Question: Describe the condition in detail:
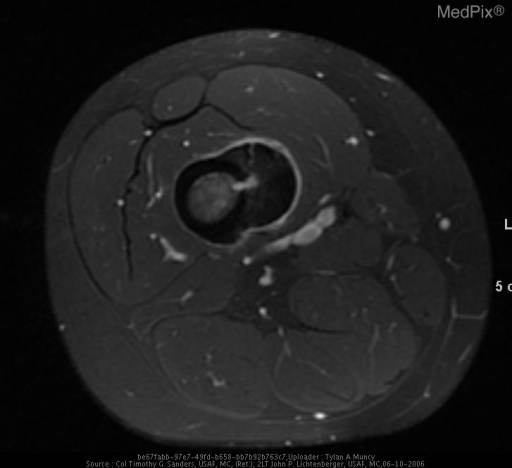
Answer: The disease is discussed as: Osteoid osteoma is a benign tumor of the bone, which accounts for approximately 12% 2of all benign skeletal tumors.  Over 50% of the time this tumor occurs in the proximal femur and tibia with another 13% occurring in the vertebral columns, especially the posterior elements.1  Generally, these lesions occur in the intracortical and diaphyseal portions of the long bones, although they can occur in the metaphysis of the bone as well.2  The typical history associated with an osteoid osteoma is that of a person in his or her teens to twenties with nocturnal pain which responds well to aspirin.2,3  The radiologic findings of this tumor classically consist of a small (usually less than 1.5 to 2 cm) sclerotic lesion with a cortically based radiolucency (nidus).2  Surrounding the sclerosis is cortical thickening which is secondary to an extensive surrounding inflammatory response.2  While this appearance may be evident on plain film, often a CT or MRI is necessary to identify these characteristic changes, however, MRI should be used with the understanding that this method of imaging can make the appearance of an osteoid osteoma confusing.  MRI will show the sometimes extensive bone marrow reactions (which correlate with replacement of normal marrow with fibrous tissue, inflammatory cells, and hypervascularity) and soft tissue inflammation which are associated with an osteoid osteoma and the calcified nidus is often not seen with this imaging modality.  Instead, MRI can suggest that a more aggressive process is occurring, such as malignancy, infection, or fracture.2   Intra-articular osteoid osteomas create problems not seen with the typical diaphyseal lesion.  These can cause joint effusion and lymhoproliferative synovitis, and may suggest an arthritic condition.  Indeed, this may lead to osteoarthritis in up to half of these patients.2 In the diagnosis of osteoid osteoma, the classic appearance on plain film or CT in addition to the classic history which appears in this case generally makes the diagnosis for the radiologist and the clinician.  However there are several important other processes which are necessary to rule out.  The most important of these processes is an osteosarcoma.  This condition typically will not have the central nidus of calcification, but more importantly it will not respect the boundaries which an osteoid osteoma respects and stay in the cortex of the bone.  While the pain may occur more strongly at night, the patient will typically not obtain strong relief from aspirin or other NSAIDs, as he or she will with an osteoid osteoma.Of the conditions which do respect the boundaries of the bone and are localized to the cortex, there are only three possibilities: osteiod osteoma, Langerhan’s cell histiocytosis, and Brodie’s abscess.2  Langerhan’s cell histiocytosis typically occurs in the skull and spine, with typical lesions being lytic with well defined margins.  Skull lesions have sharply defined punched out boarders (giving rise to “geographic skull”); spine lesions lead to variable compression of the vertebral bodies.2  Brodie’s abscess is a subacute osteomyelitis that commonly occurs as a well defined osteolytic metaphyseal lesion.  It has a sclerotic margin that fades peripherally, creating a “fuzzy” appearance.  There is no central nidus.  Occasionally Brodie’s abscess occurs as a serpiginous lucency in the metaphysis of the long bone.  These findings are often pathognomonic on plain fims.  The most common causative organism is S. aureus. 4